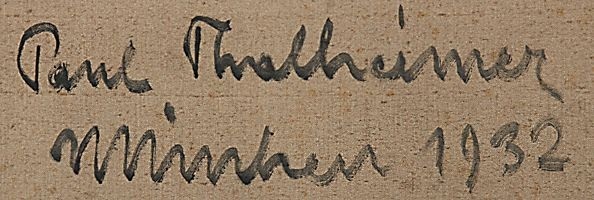
Signature of: paul thalheimer